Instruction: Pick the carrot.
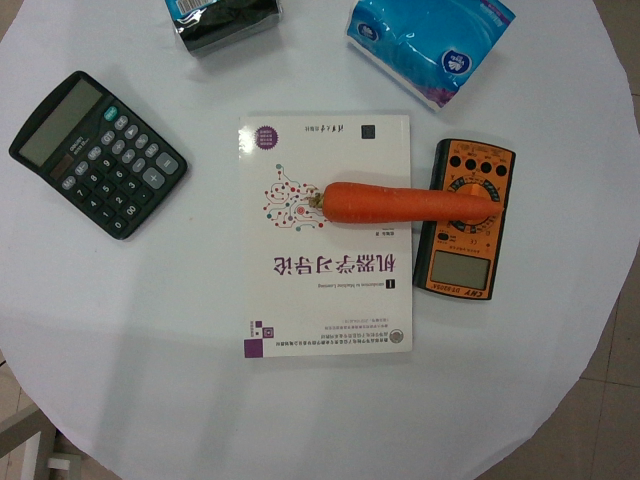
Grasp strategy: vertical